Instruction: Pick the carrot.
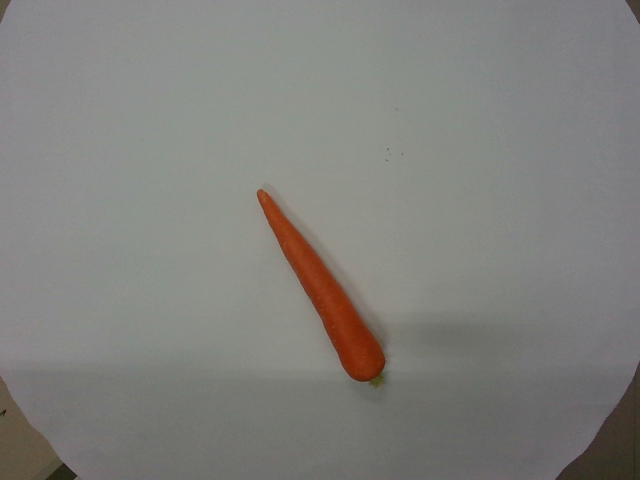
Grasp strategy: vertical